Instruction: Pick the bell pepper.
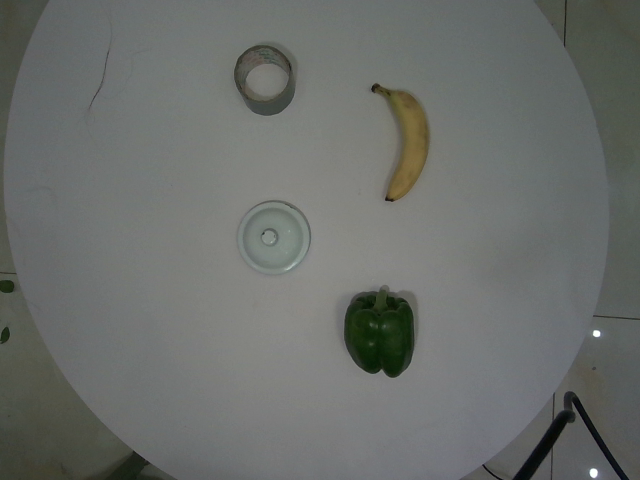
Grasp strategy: vertical